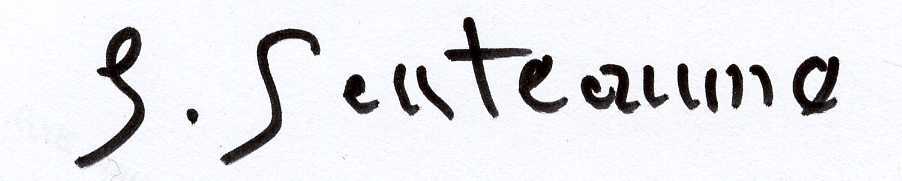
Signature of: gilbert ganteaume